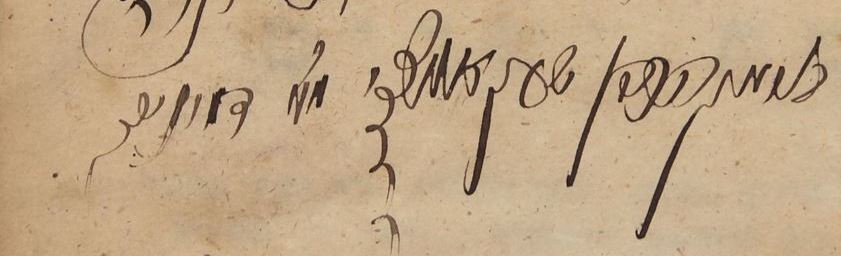
Signature of: benjamin hacohen shkovitzki